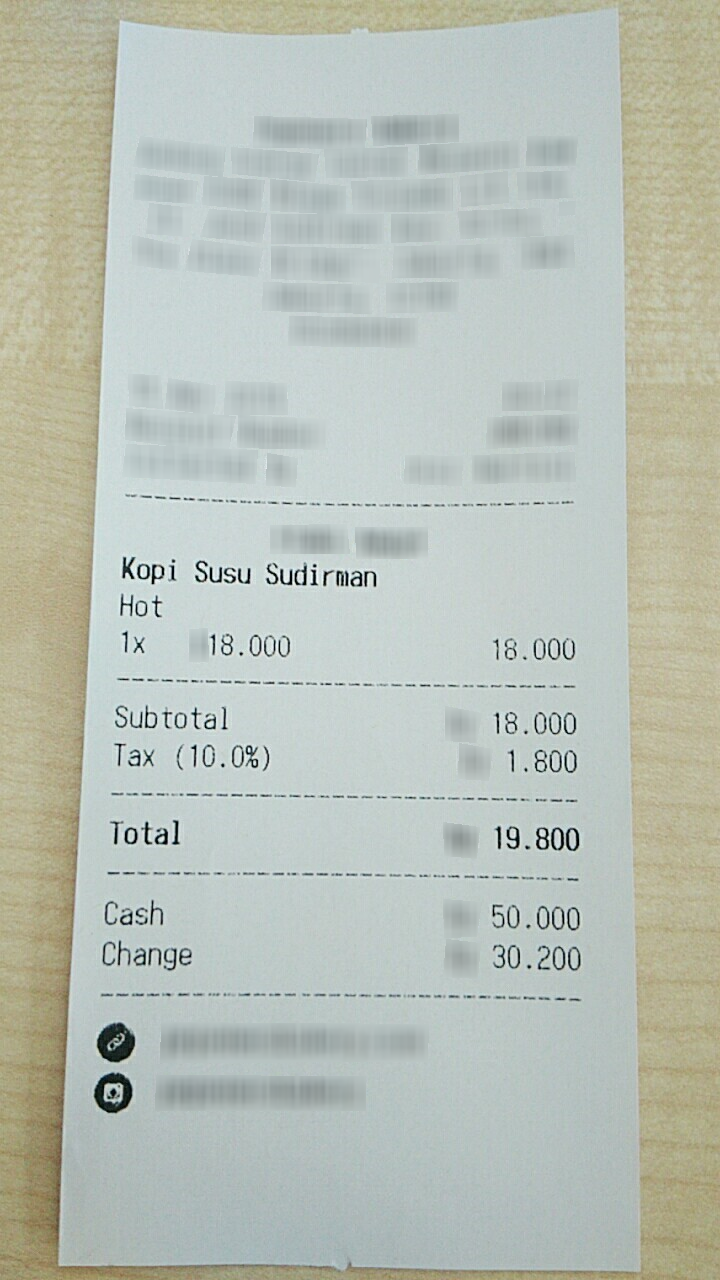
Number of items: 5
Subtotal: 18.000
Tax: 1.800
Total: 19.800
OCR text regions:
text: Kopi
text: Susu
text: Sudirman
text: 1x
text: Hot
text: 18.000
text: 18.000
text: Subtotal
text: 18.000
text: Tax
text: (10.0%)
text: 1.800
text: Total
text: 19.800
text: Cash
text: 50.000
text: Change
text: 30.200